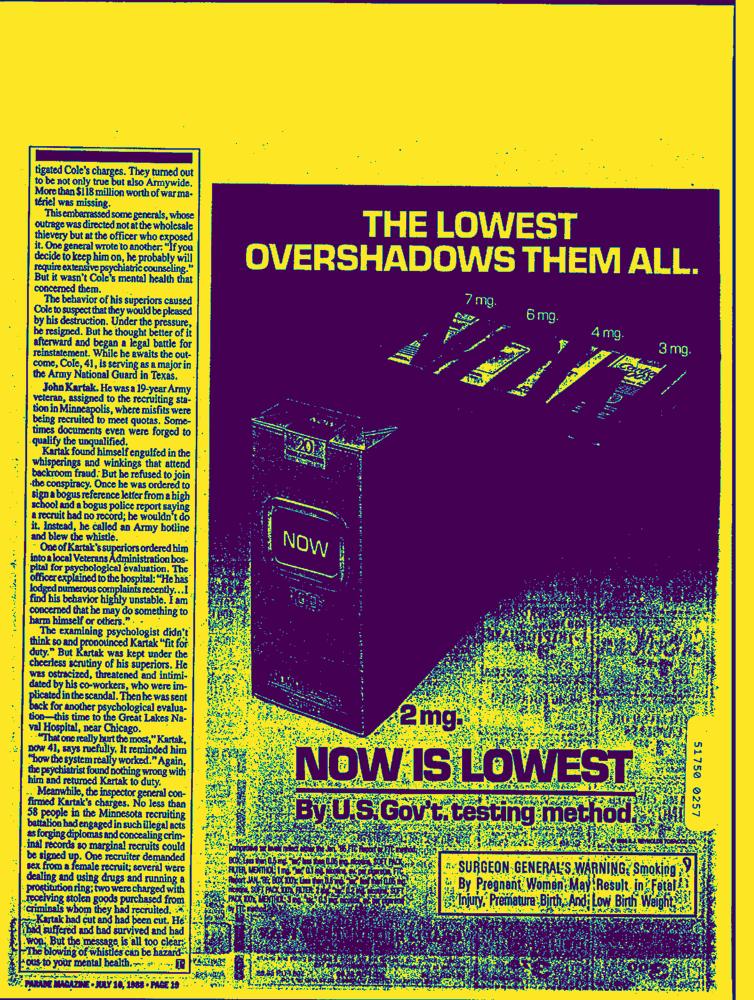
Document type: AD